Question: What was observed in the imaging?
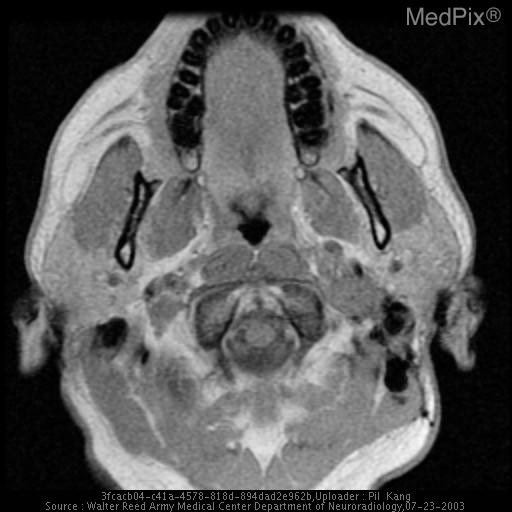
Answer: The imaging shows Multiple MR sequences of the neck demonstrate a lobulated mass at the prior surgical site with intermediate T1 signal, high T2 signal, and enhancement.  Is this recurrence or changes induced by surgery and/or radiation?

Coregistered SPECT/CT images after the administration of In-111-octreotide demonstrates a focus of increased radiotracer uptake at the left neck corresponding to the area in question demonstrated on MR.  This is a recurrence of patient's known paraganglioma. Multiple MR sequences demonstrate a mass-like area at the left suprahyoid neck known to be the patient's prior surgical site for removal of a paraganglioma, demonstrating intermediate T1 signal, high T2 signal, and enhancement.  Is this recurrence or surgical and/or radiation-induced change?.